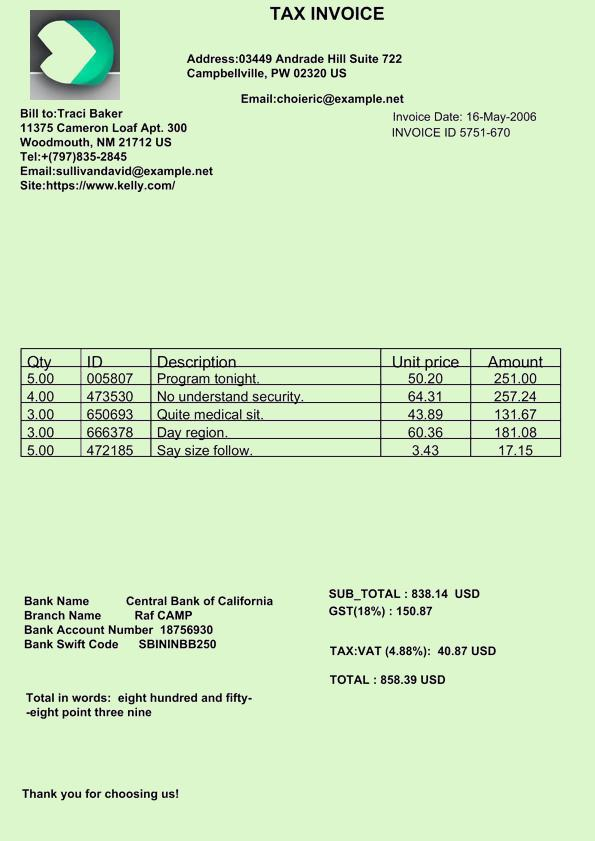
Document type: Invoice